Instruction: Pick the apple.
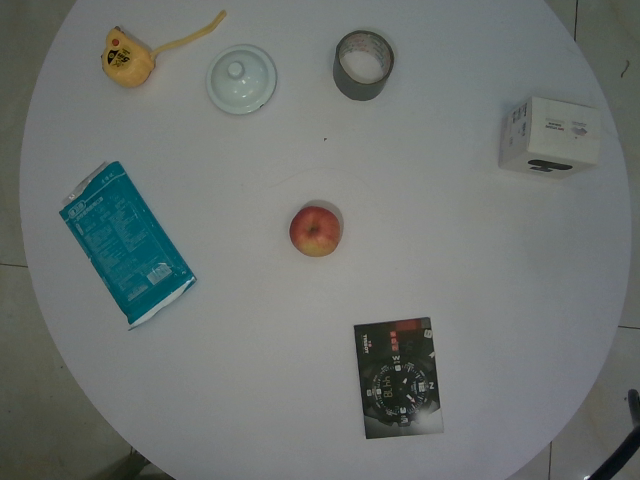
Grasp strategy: vertical